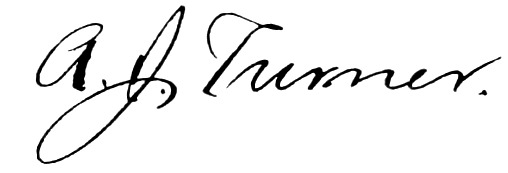
Signature of: andrew jackson turner